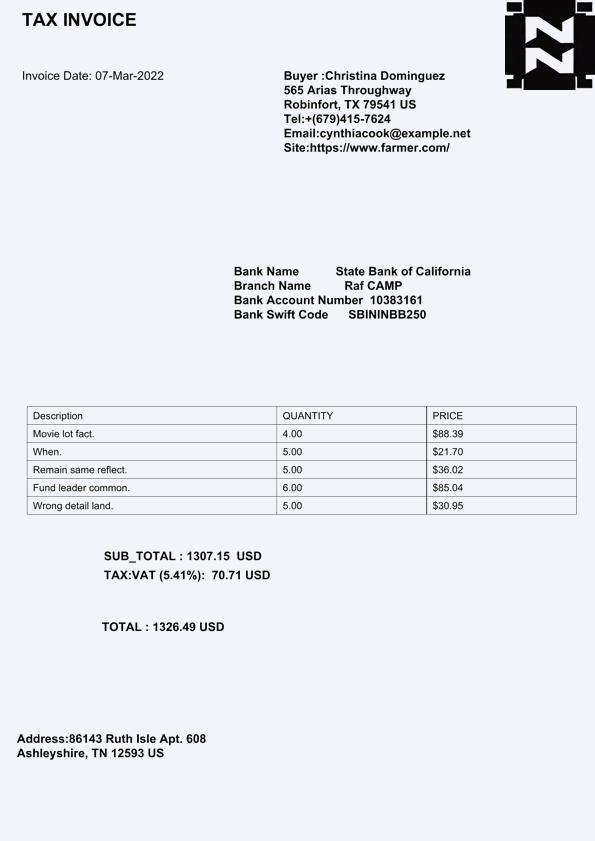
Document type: Invoice